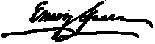
Signature of: emory speer